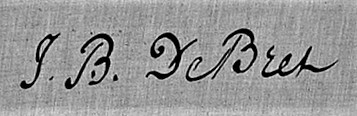
Signature of: jean baptiste debret